Question: What is the estimated tax bill amount according to the document?
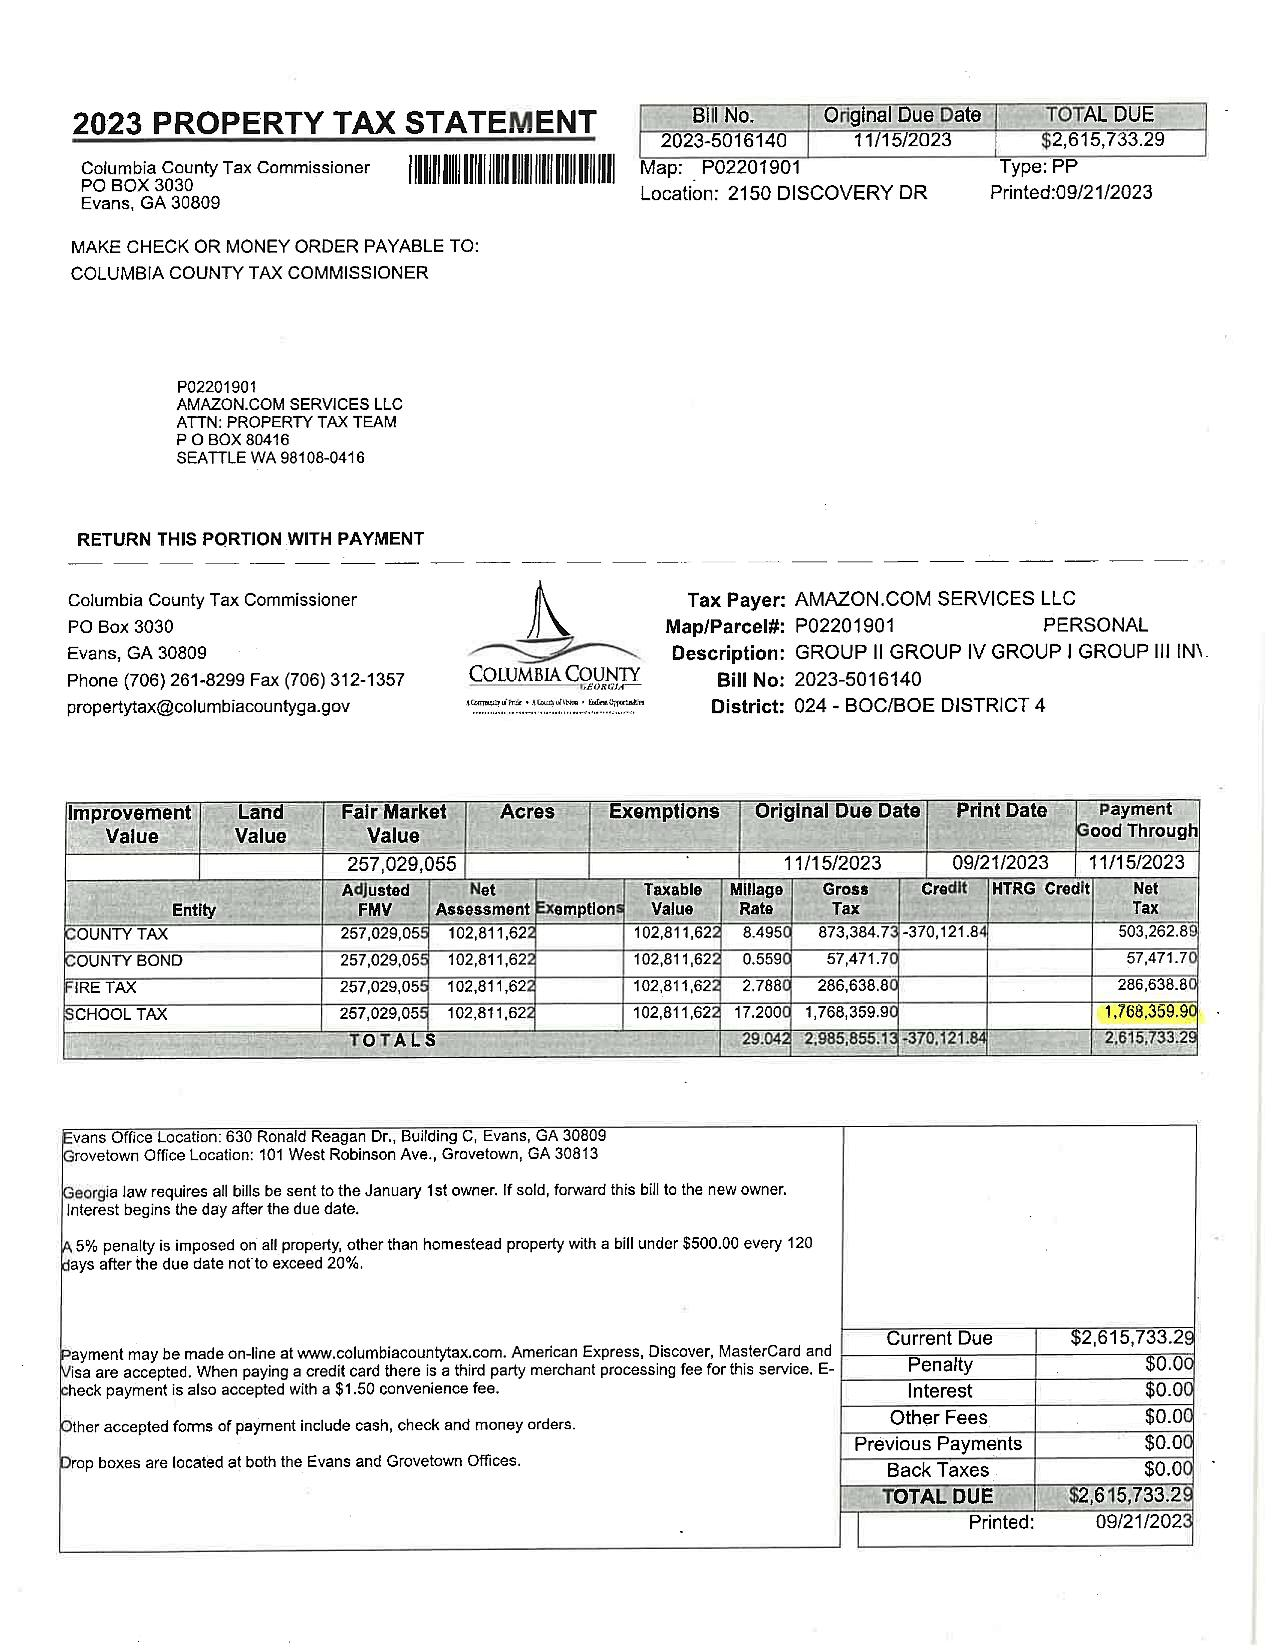
Answer: "2,615,733.29"